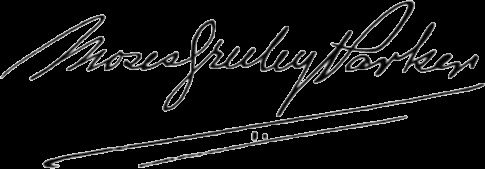
Signature of: moses greeley parker